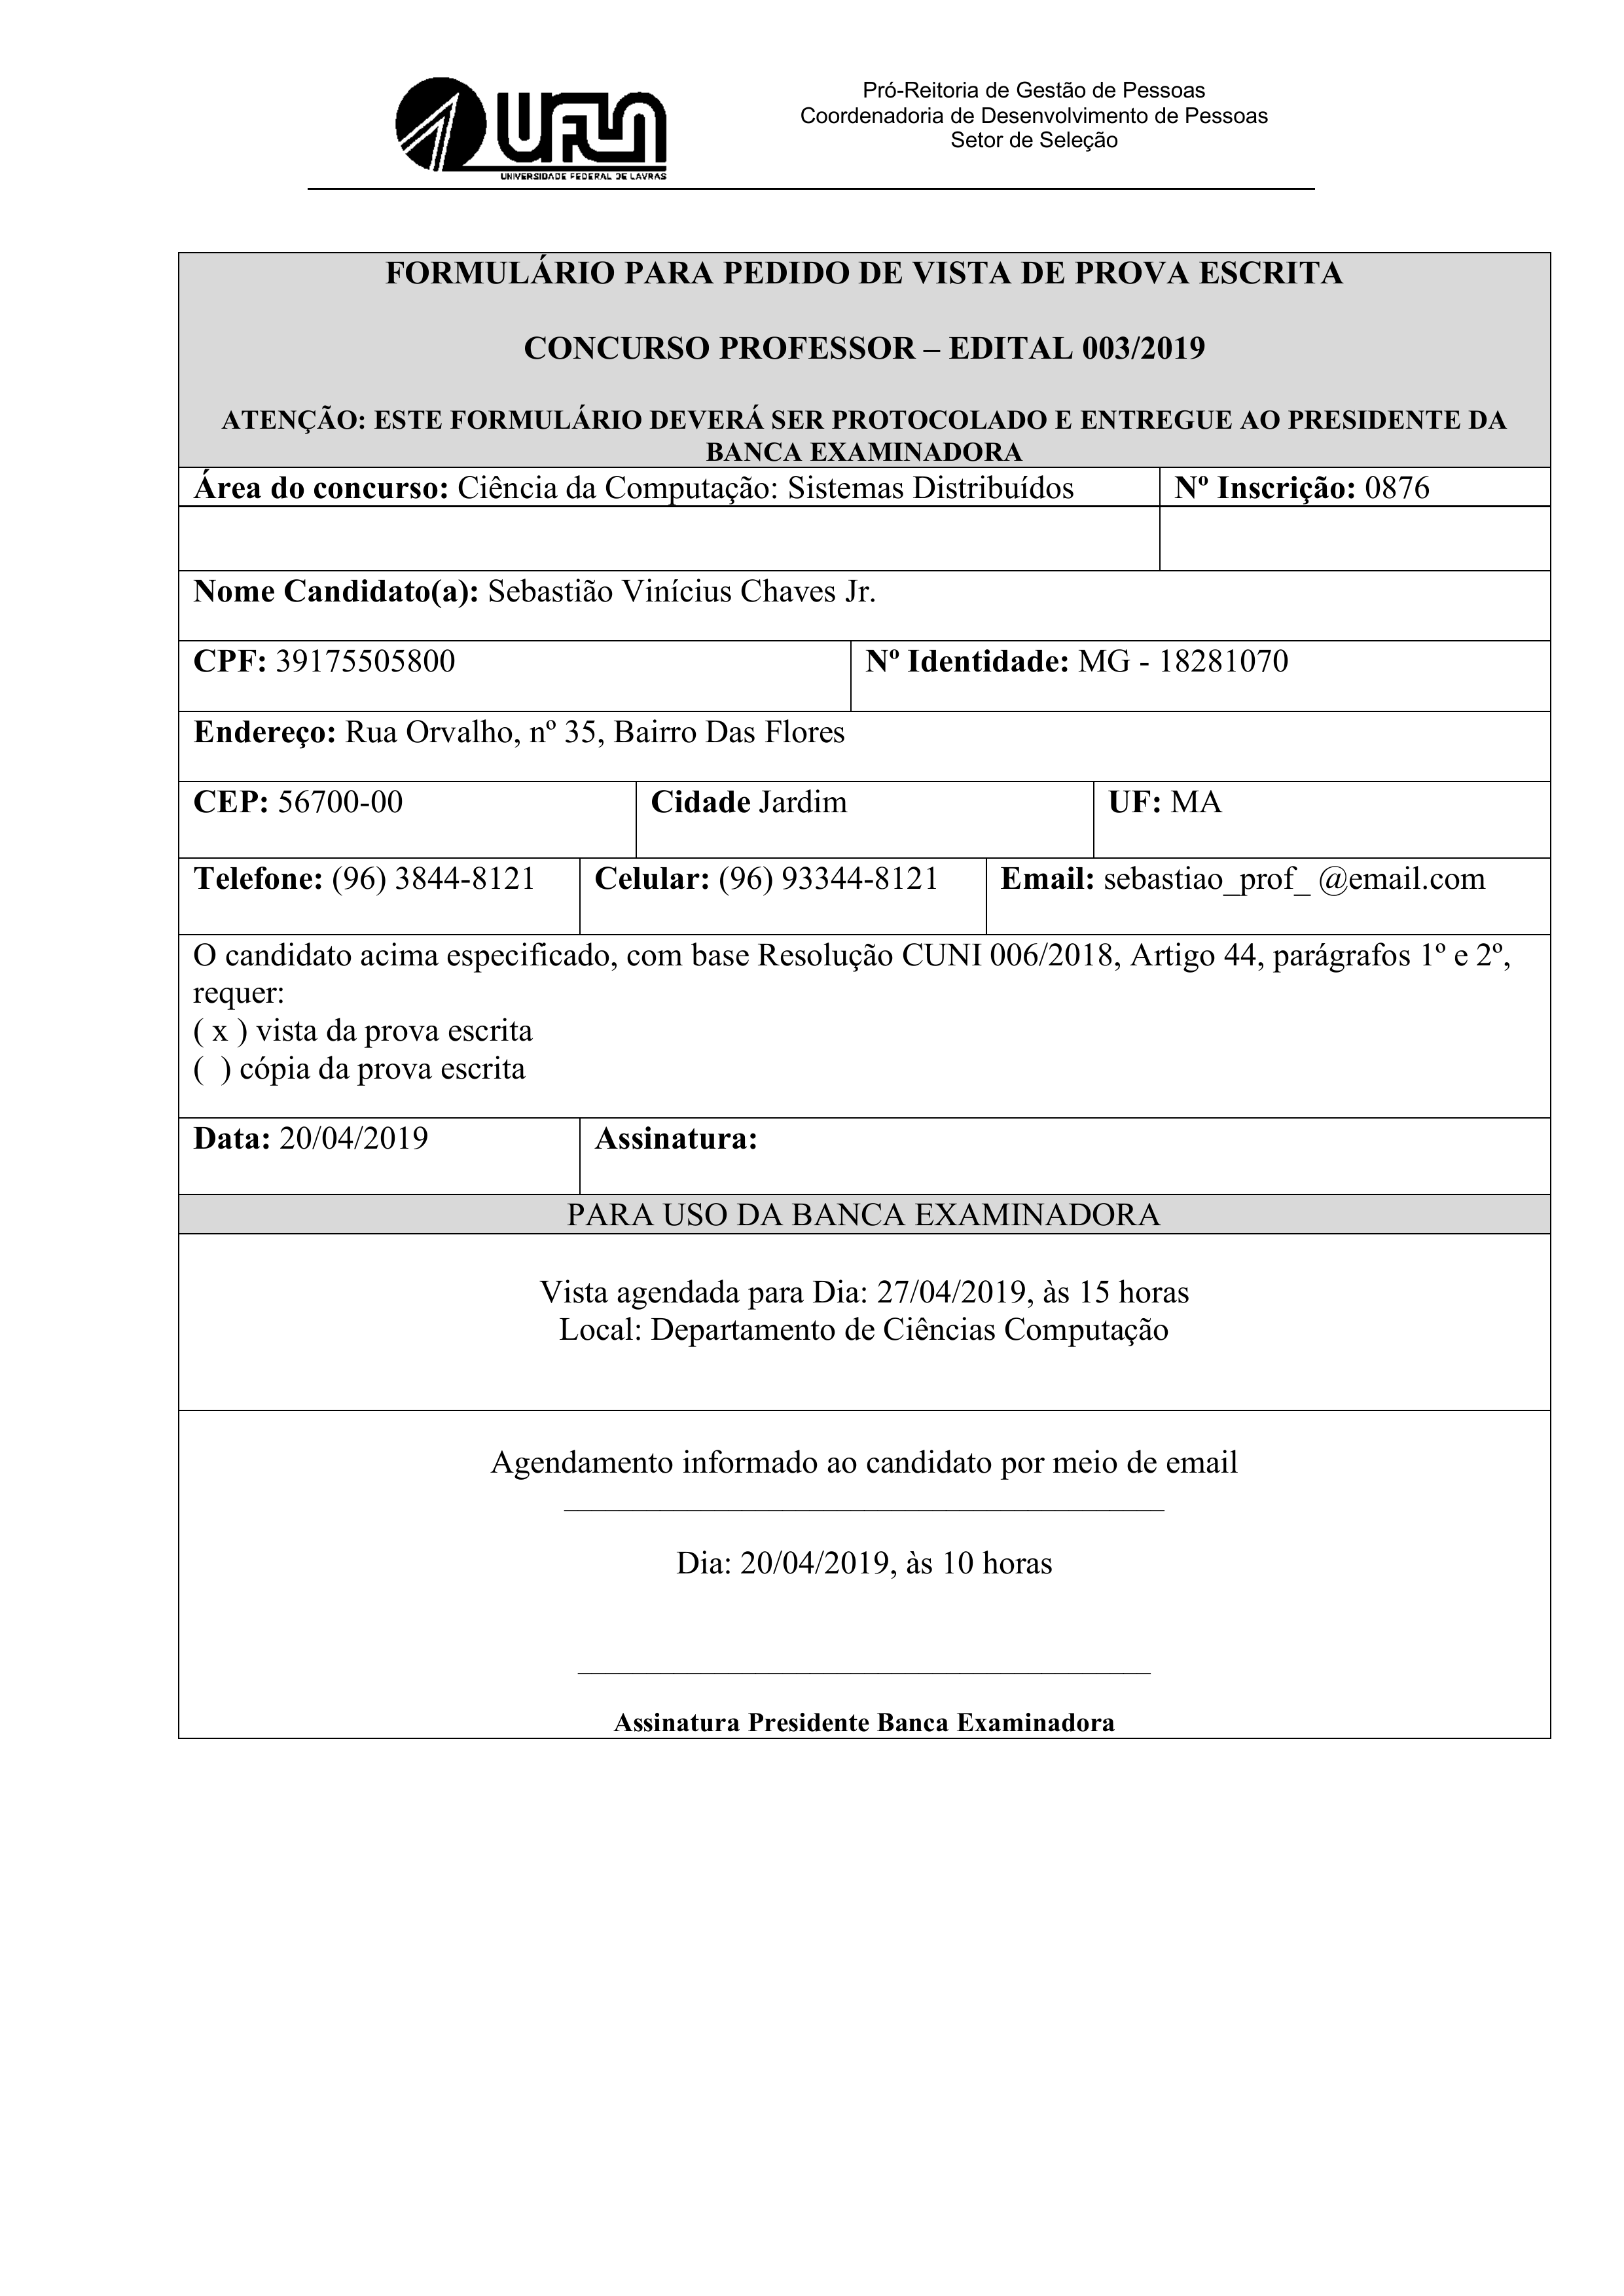
Pró-Reitoria de Gestão de Pessoas
UFLA
Coordenadoria de Desenvolvimento de Pessoas
Setor de Seleção
UNIVERSIDADE FEDERAL DE LAVRAS
FORMULÁRIO PARA PEDIDO DE VISTA DE PROVA ESCRITA
CONCURSO PROFESSOR — EDITAL 003/2019
ATENÇÃO: ESTE FORMULÁRIO DEVERÁ SER PROTOCOLADO E ENTREGUE AO PRESIDENTE DA BANCA EXAMINADORA
Área do concurso:
Ciência da Computação: Sistemas Distribuídos
Nº Inscrição:
0876
Nome Candidato(a):
Sebastião Vinícius Chaves Jr.
CPF:
39175505800
Nº Identidade:
MG-18281070
Endereço:
Rua Orvalho, nº 35, Bairro Das Flores
CEP:
56700-00
Cidade
Jardim
UF:
MA
Telefone:
(96) 3844-8121
Celular:
(96) 93344-8121
Email:
sebastiao_prof_@email.com
O candidato acima especificado, com base Resolução CUNI 006/2018, Artigo 44, parágrafos 1º e 2º, requer:
vista da prova escrita
(x)
() cópia da prova escrita
Assinatura:
Data:
20/04/2019
PARA USO DA BANCA EXAMINADORA
Vista agendada para Dia:
27/04/2019, às 15 horas
Local:
Departamento de Ciências Computação
Agendamento informado ao candidato por meio de email
Dia:
20/04/2019, às 10 horas
Assinatura Presidente Banca Examinadora